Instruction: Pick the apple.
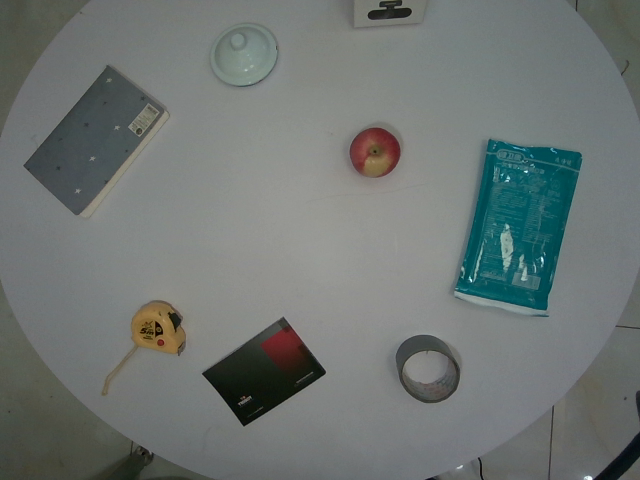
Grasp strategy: vertical